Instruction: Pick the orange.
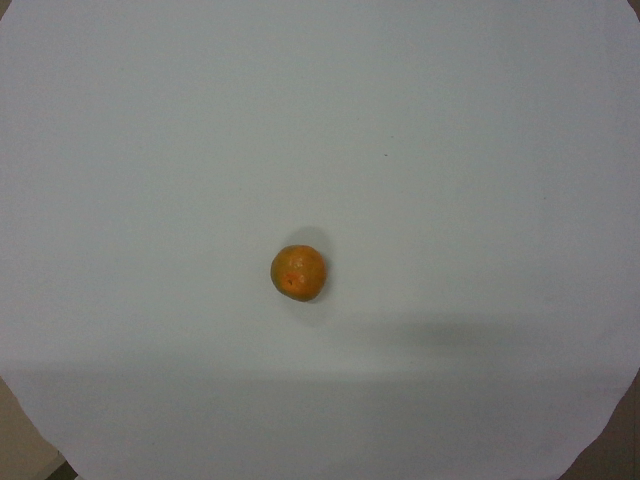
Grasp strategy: vertical